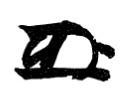
Signature of: terauchi masatake